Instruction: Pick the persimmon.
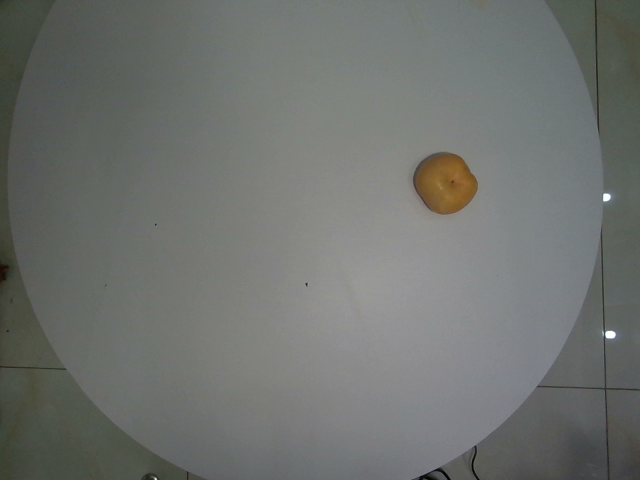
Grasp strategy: vertical